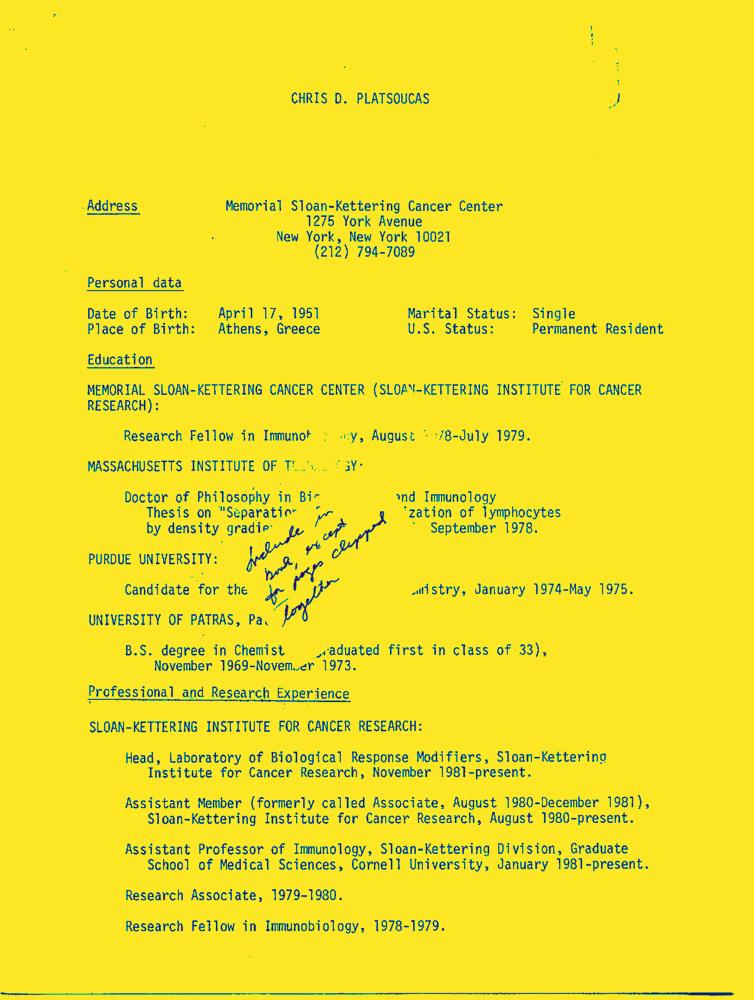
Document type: Resume-Doc